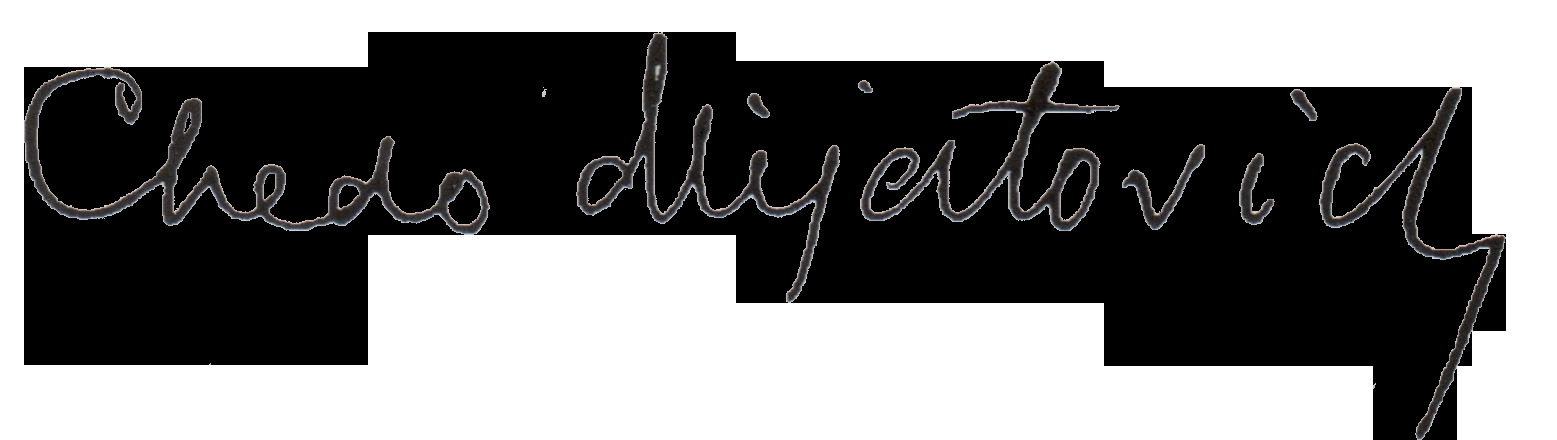
Signature of: čedomilj mijatović